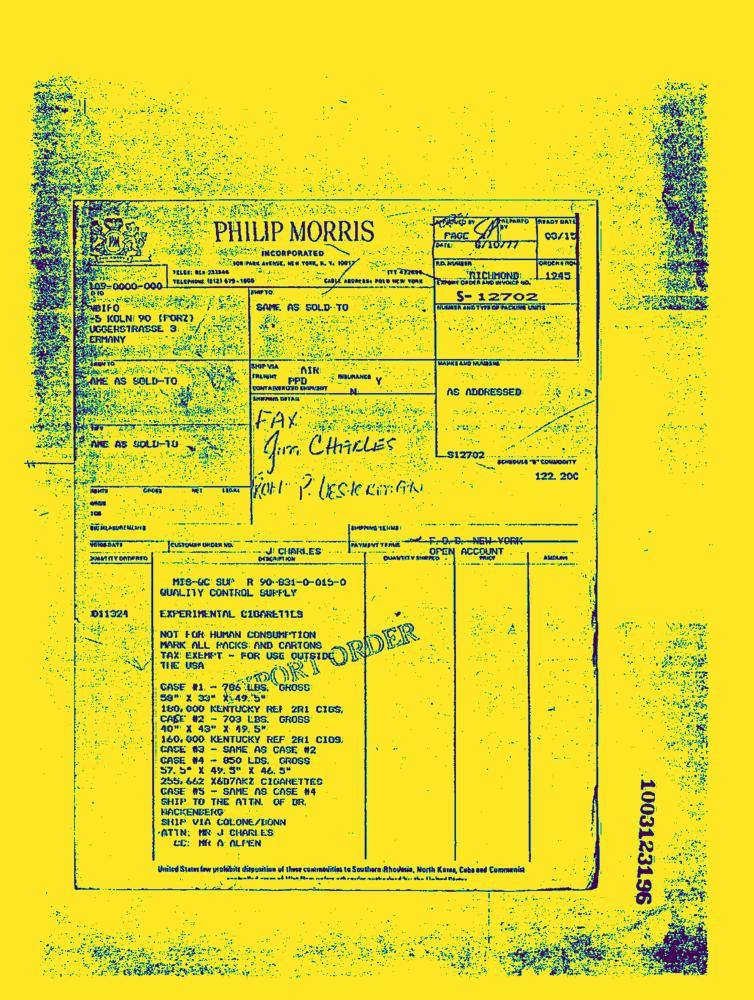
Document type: Invoice-Doc